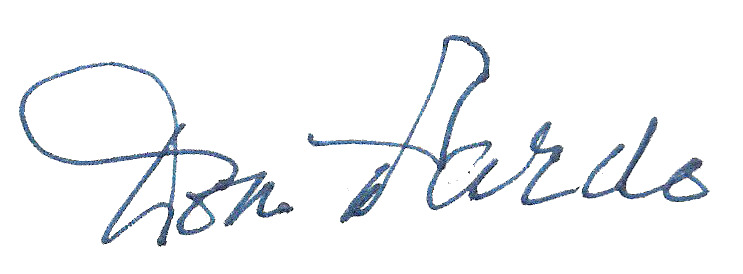
Signature of: don pardo